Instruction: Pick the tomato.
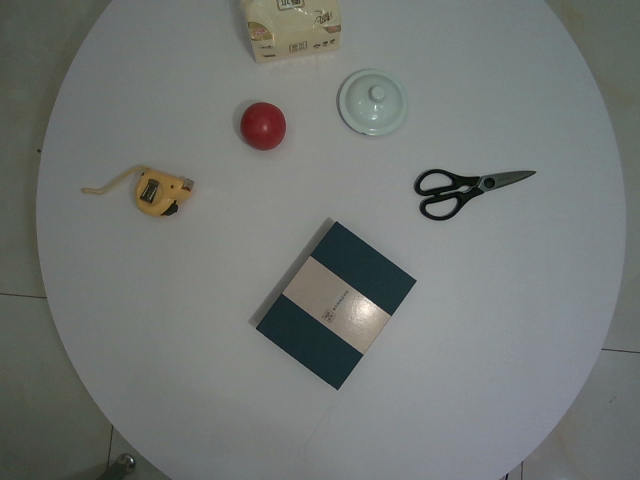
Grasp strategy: vertical